Please extract the written amount, numerical amount, recipient's name, date on the cheque, and the bank's name from the image.
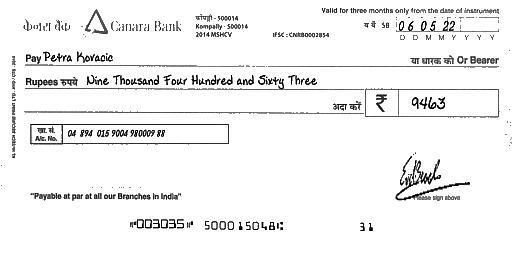
amt_in_words: Nine Thousand Four Hundred and Sixty Three
amt_in_figures: 9463
payee_name: Petra Kovacic
bank_name: Canara Bank
cheque_date: 06/05/22